Question: What is the property identification or parcel number listed?
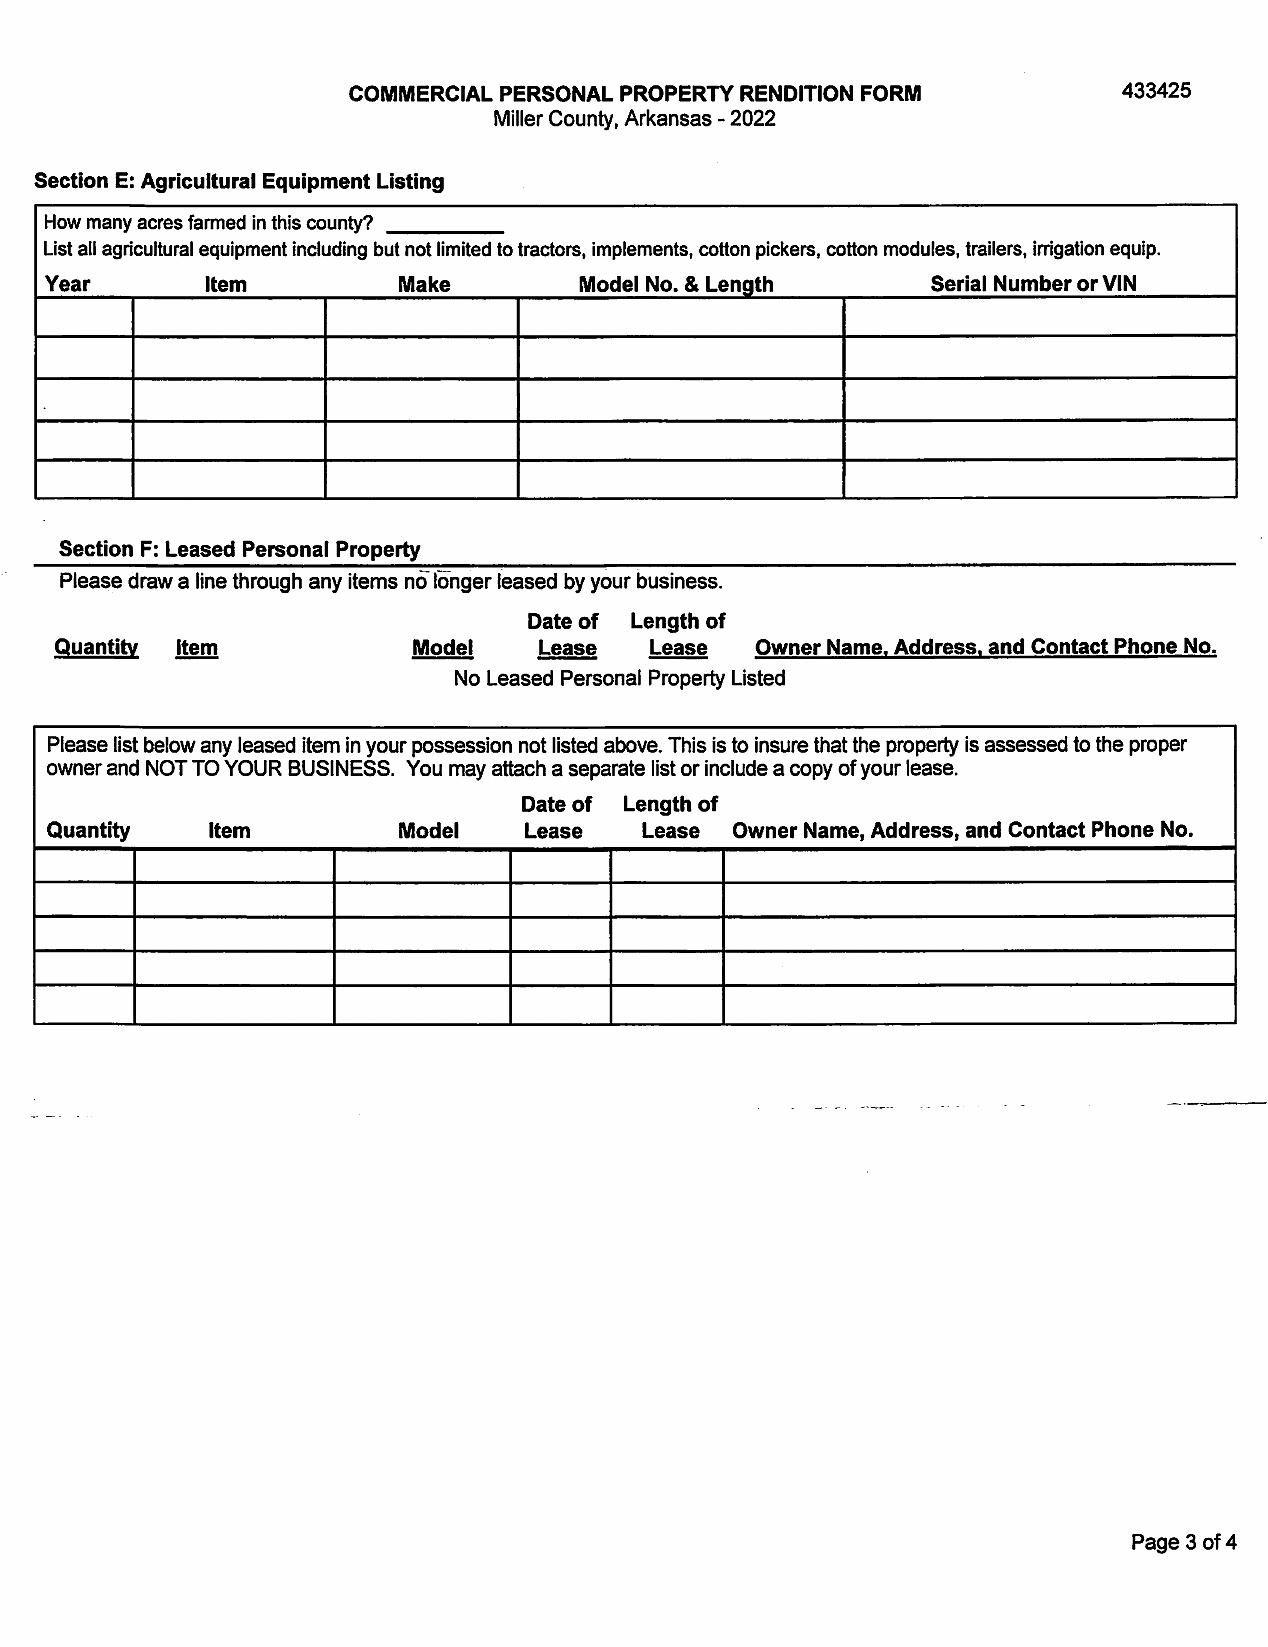
Answer: "433425"